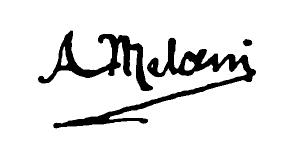
Signature of: alfredo melani